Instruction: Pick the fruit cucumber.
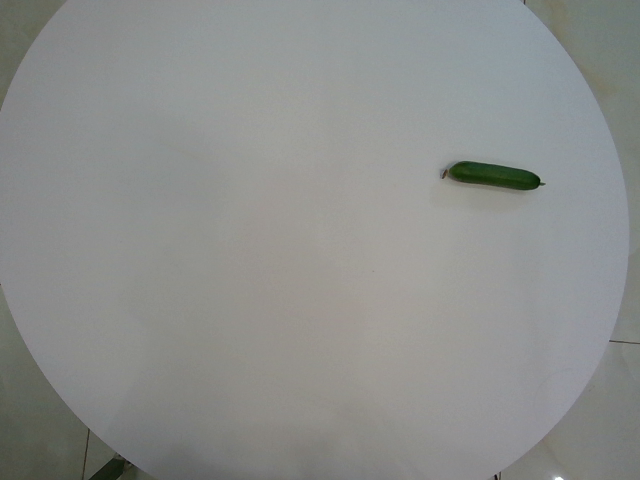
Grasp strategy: vertical